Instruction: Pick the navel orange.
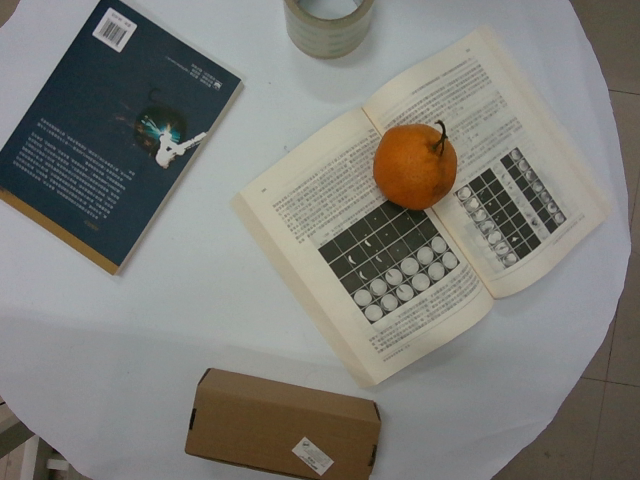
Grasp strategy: vertical